Question: What was observed in the imaging?
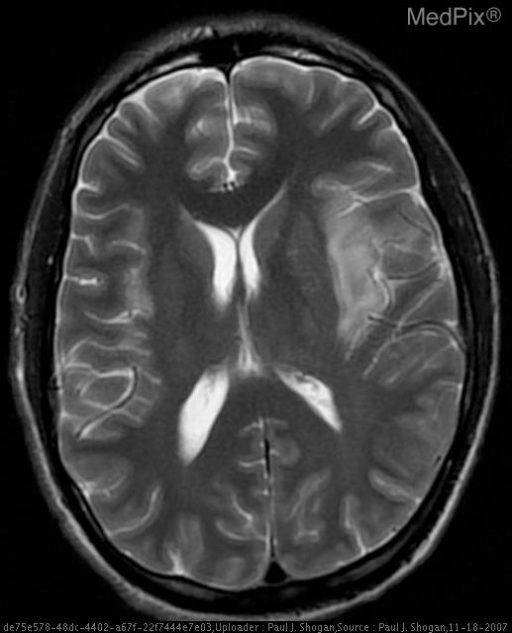
Answer: The imaging shows Non-contrast CT: Hypoattenuation in the left temporal and inferior frontal lobes.  Mild mass effect is also seen with effacement of the Sylvian cistern, and Ambient cistern.

Contrast enhanced CT:  Patchy peripheral enhancement in the bilateral temporal lobes, and insula.  There are also foci of circumscribed low density within the left insula, and evidence of subtle mass effect.

MRI:

DWI: T2 signal hyperintensity with restricted diffusion, in the left temporal lobe, and bilateral insula.

T2WI: Increased signal intensity and swelling of the gray matter of the left temporal lobe with mild mass effect, evidenced by effacement of the Ambient cistern at the left medial temporal lobe and midbrain.  Additionally, there is mild increased signal intensity of the right medial temporal lobe.  Also, there is increased signal intensity in the left greater than right insular gray matter.

Coronal T2-weighted FLAIR MR shows bilateral asymmetric involvement of the medial temporal lobes and insula.

T1WI:  Low signal intensity in the left greater than right insula secondary to surrounding edema, with no evidence of hyperintensity to suggest the presence of subacute blood products.

Post-gadolinium T1WI demonstrates patchy peripheral enhancement in the left temporal lobe, and left greater than right insula. Axial T2 weighted image demonstrates increased signal intensity in the left greater than right insular gray matter..